Question: What is the estimated tax bill amount according to the document?
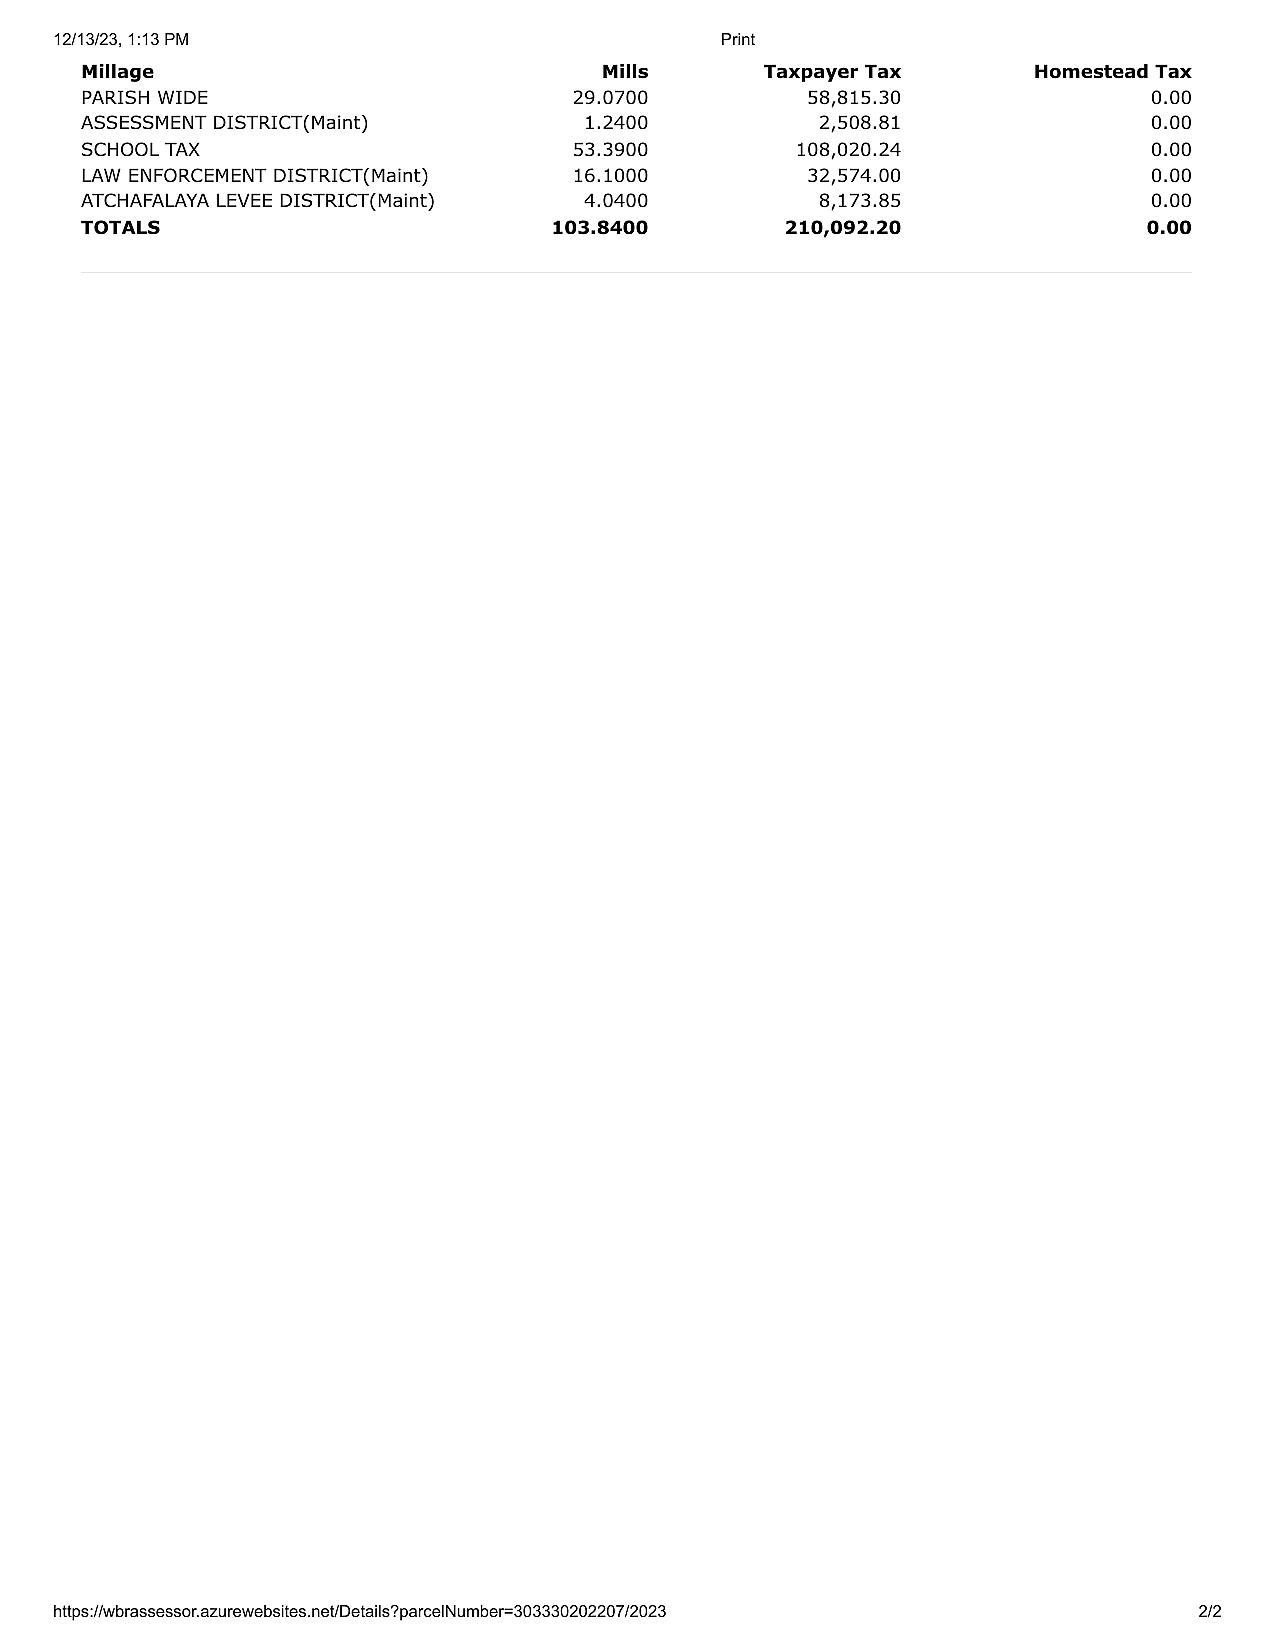
Answer: "210,092.20"